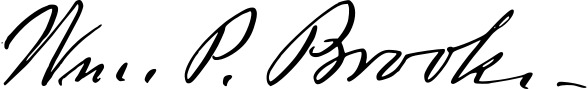
Signature of: william penn brooks